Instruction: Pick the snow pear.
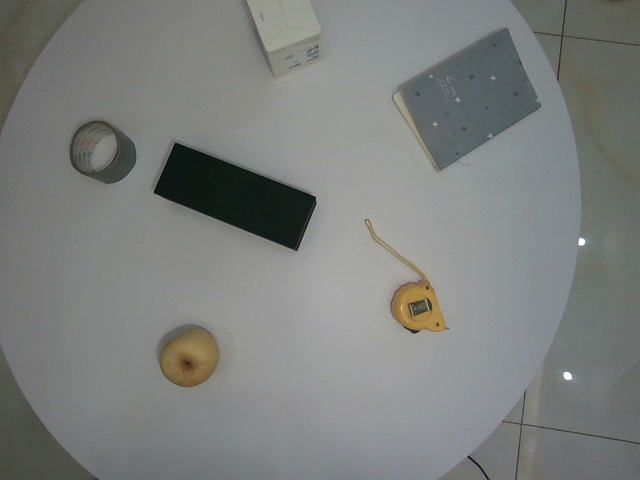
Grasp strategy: vertical